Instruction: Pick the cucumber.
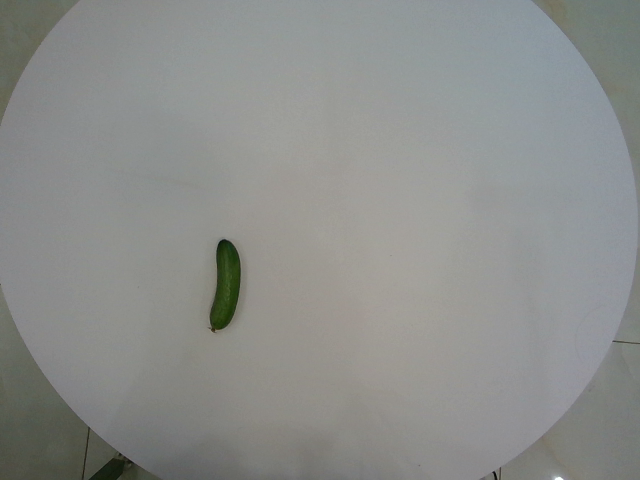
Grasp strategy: vertical